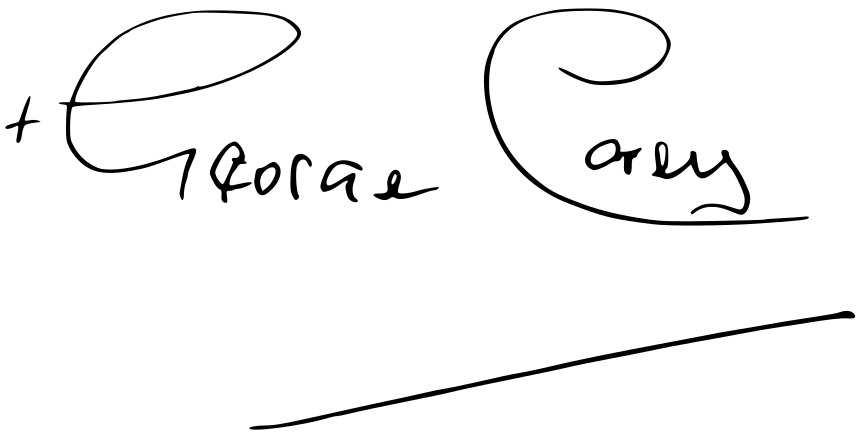
Signature of: george carey